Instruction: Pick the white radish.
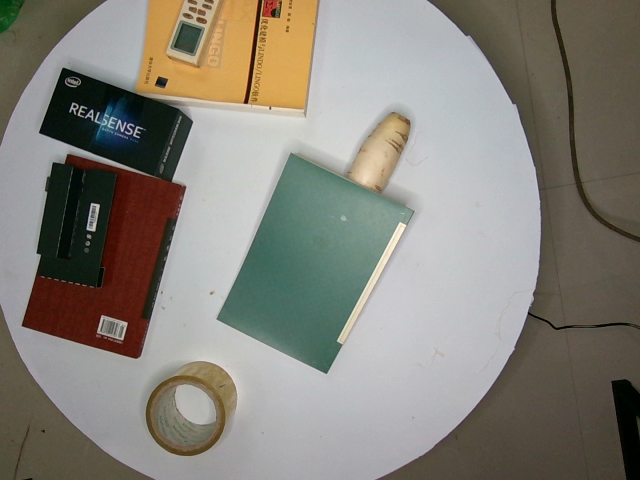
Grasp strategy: vertical